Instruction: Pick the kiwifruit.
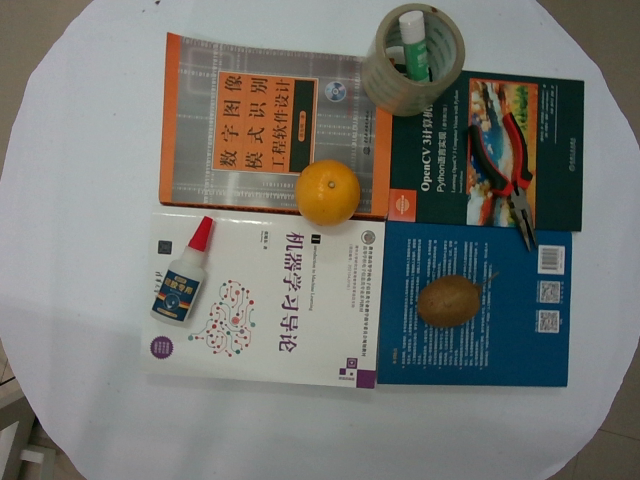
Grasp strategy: vertical